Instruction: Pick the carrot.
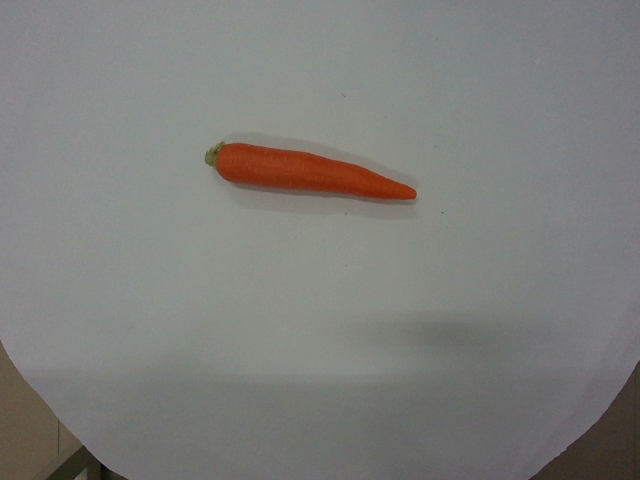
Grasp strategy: vertical